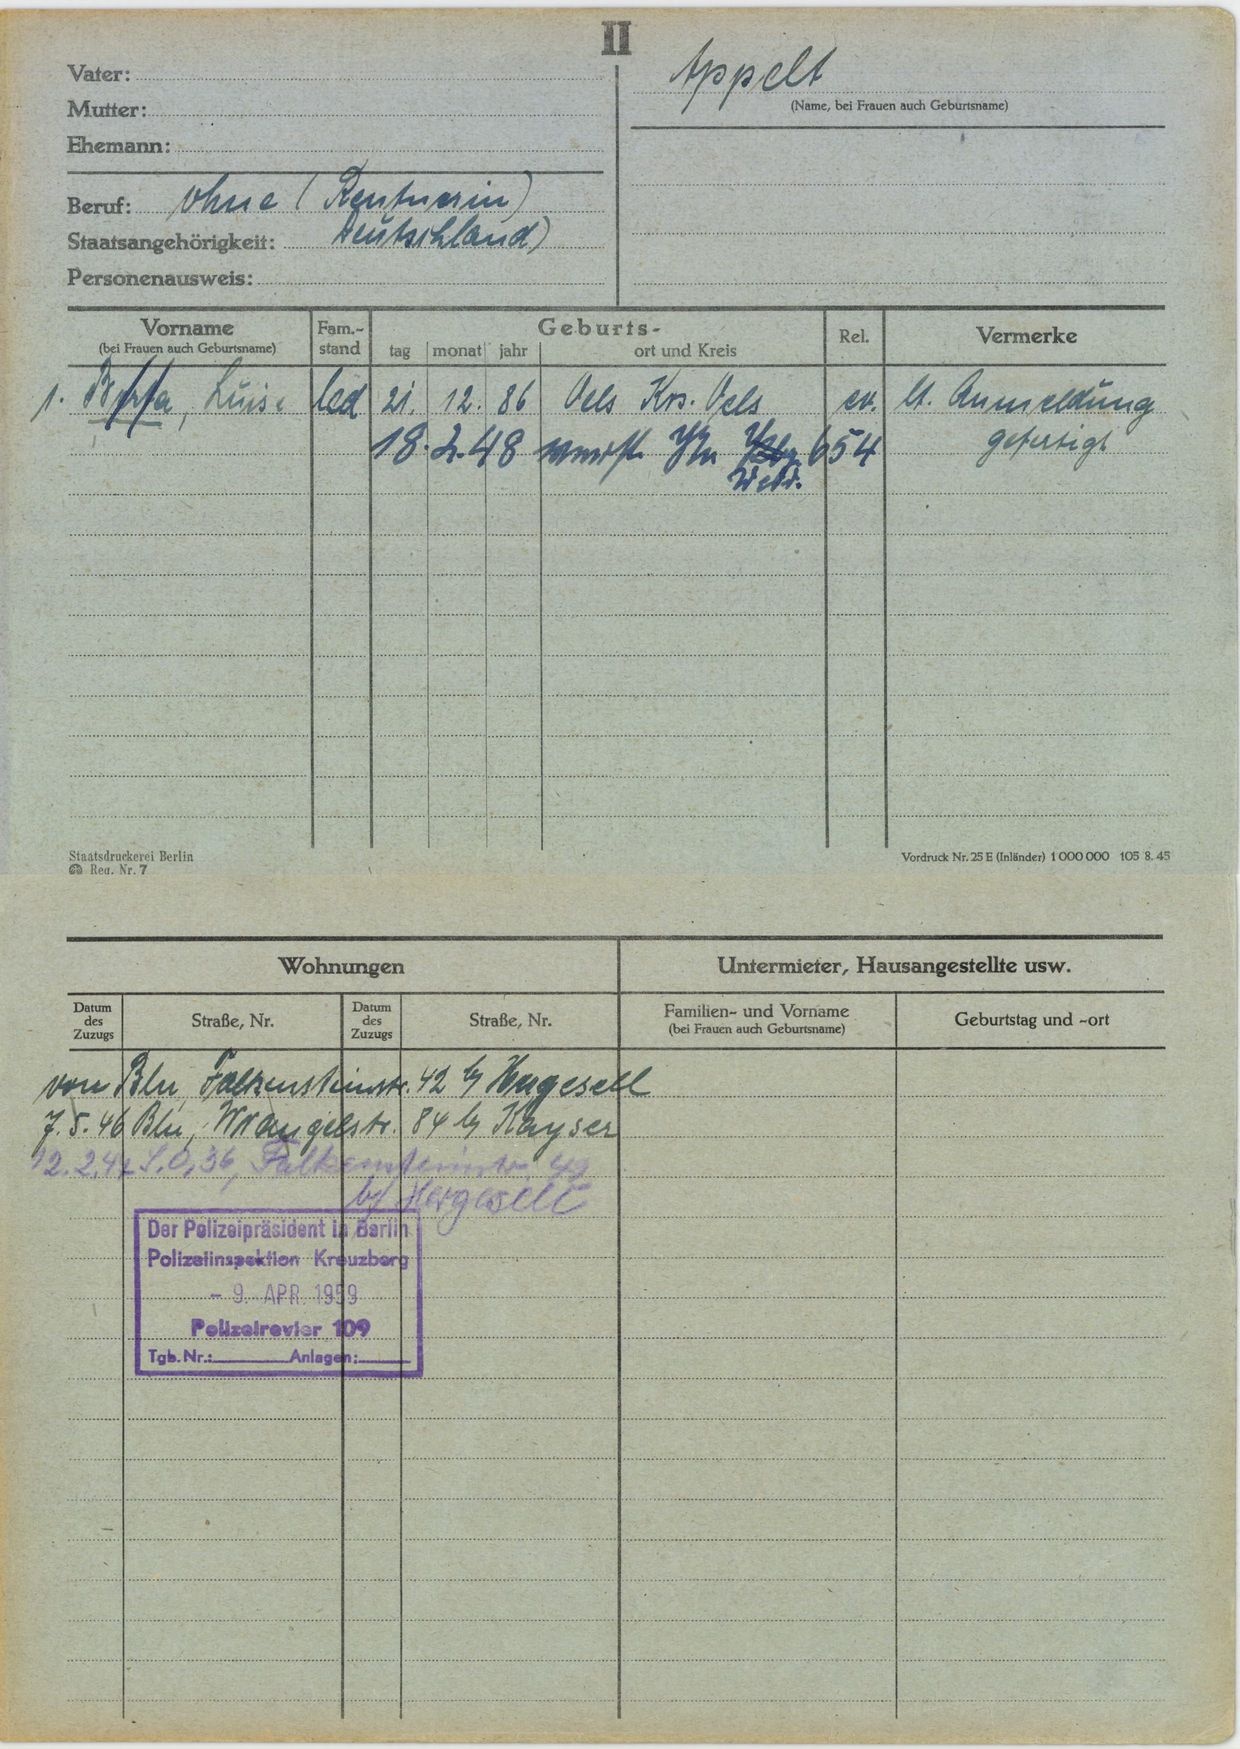
Appelt